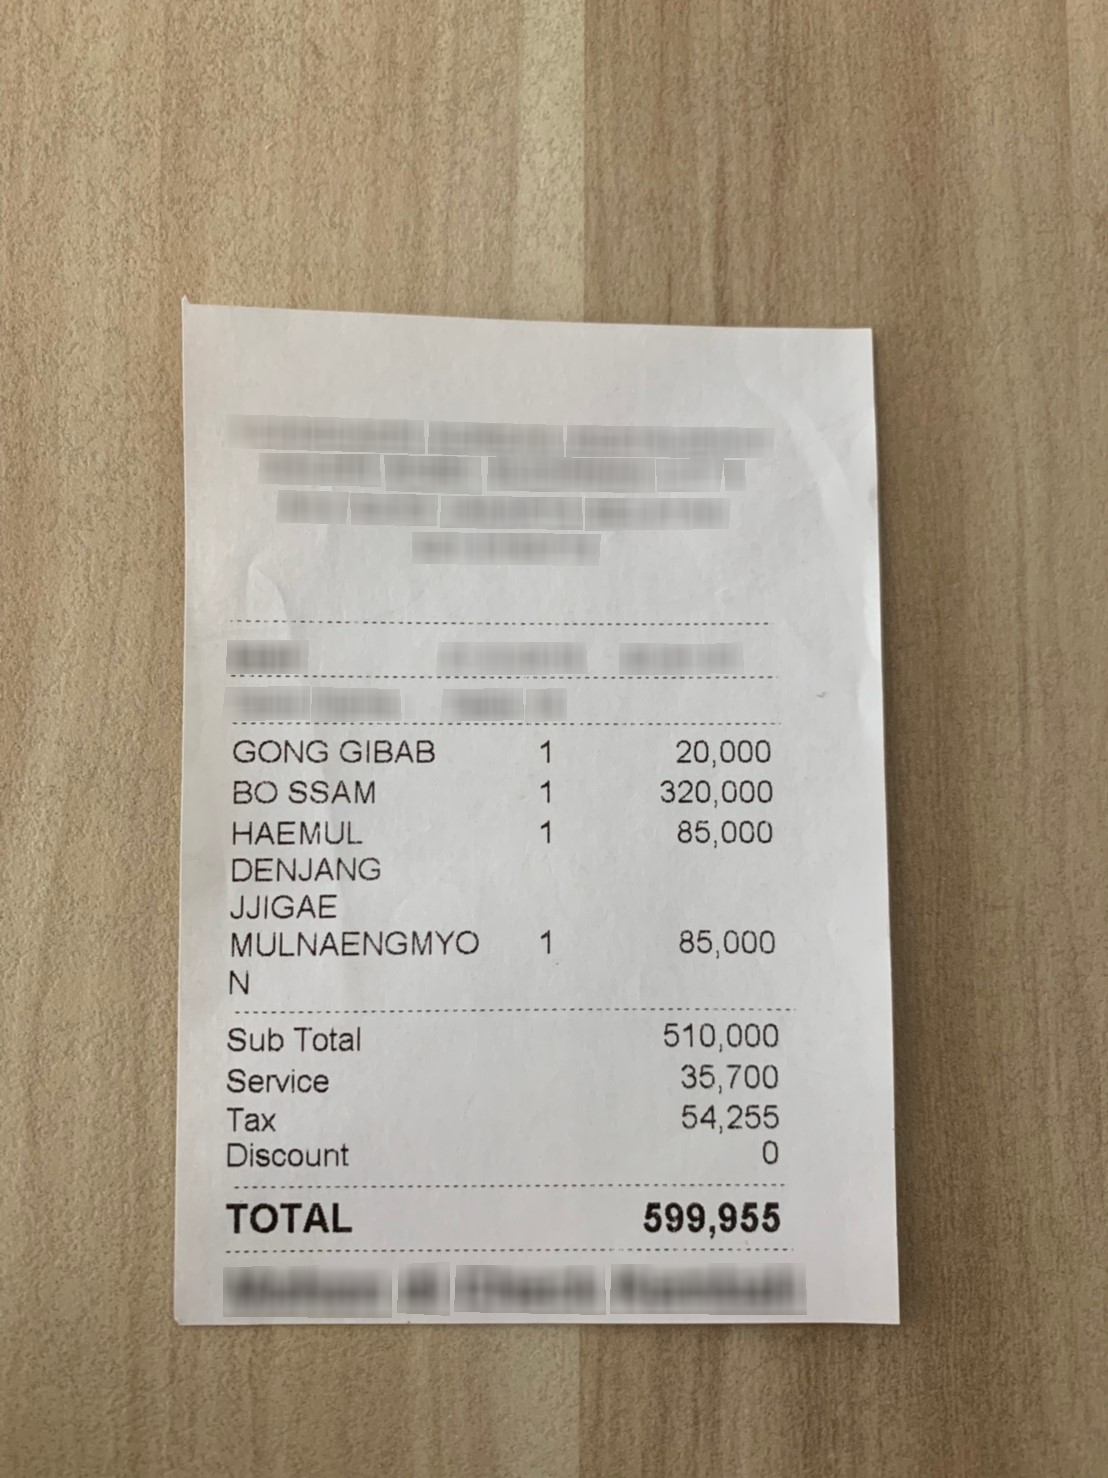
Number of items: 4
Subtotal: 510,000
Service charge: 35,700
Tax: 54,255
Total: 599,955
OCR text regions:
text: Sub
text: Total
text: 510,000
text: Tax
text: 54,255
text: Service
text: 35,700
text: Discount
text: 0
text: 1
text: GONG
text: GIBAB
text: 20,000
text: 1
text: BO
text: SSAM
text: 320,000
text: TOTAL
text: 599,955
text: 1
text: HAEMUL
text: DENJANG
text: JJIGAE
text: 85,000
text: 1
text: MULNAENGMYO
text: N
text: 85,000